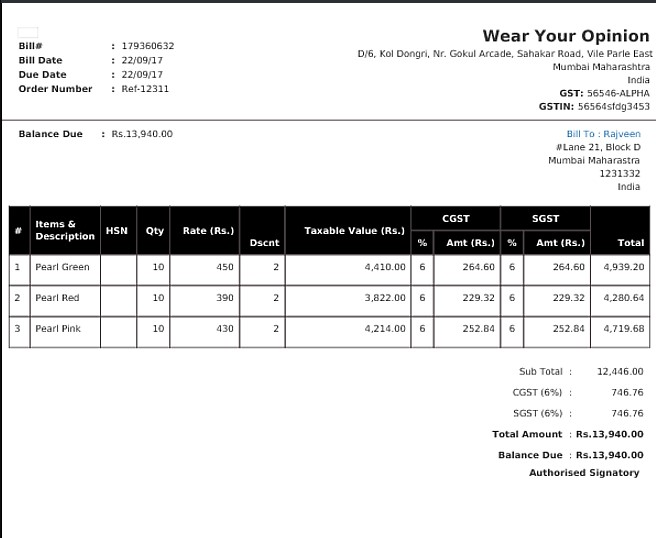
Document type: Invoice